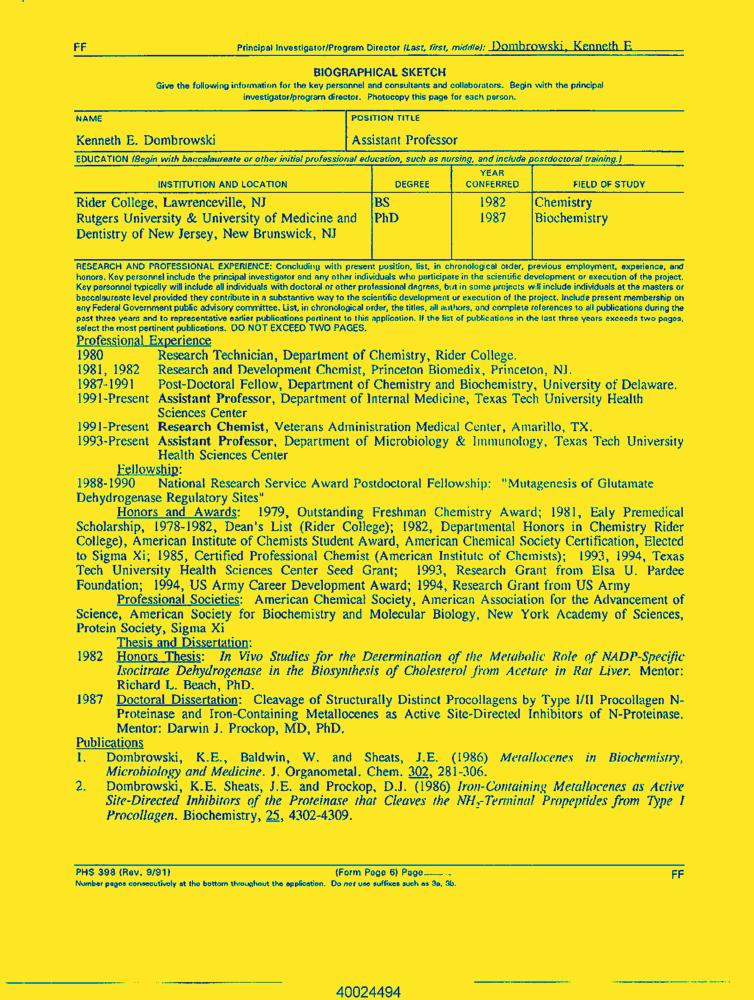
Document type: Resume-Doc